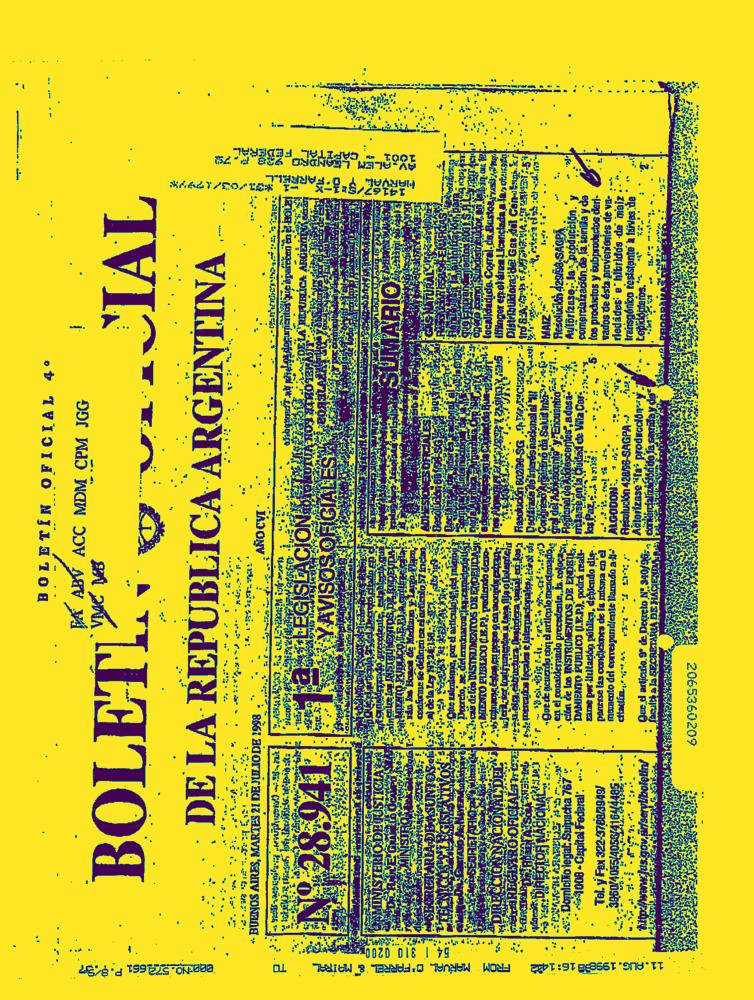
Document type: News-Article